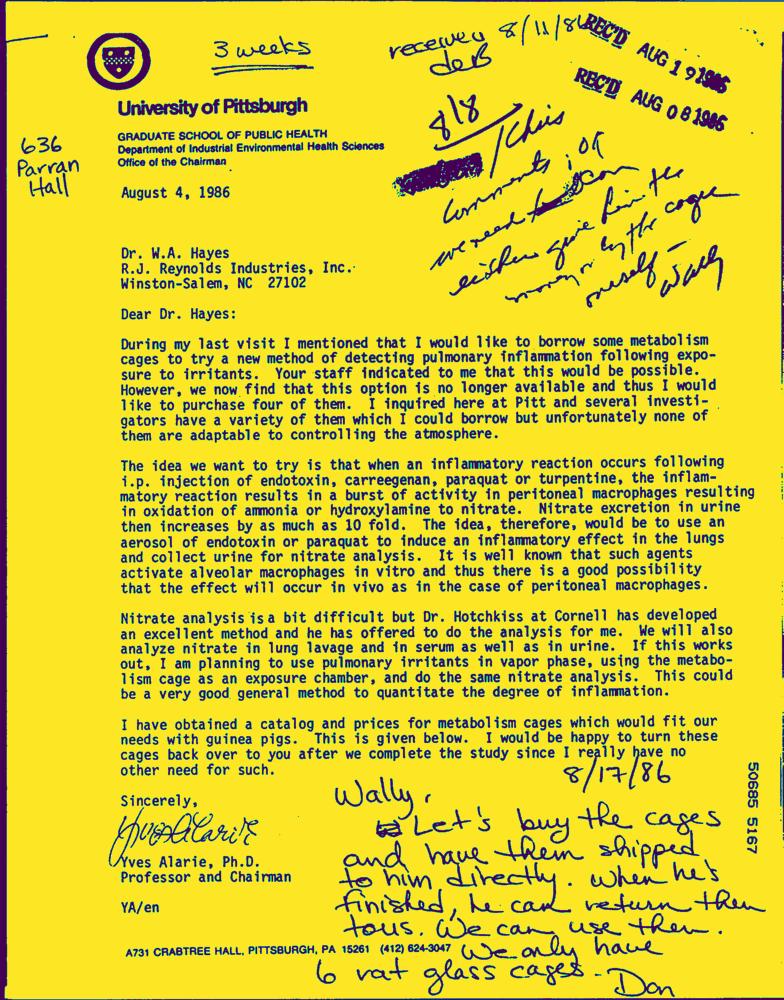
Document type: Letter-Doc